Patient: Male, age 52
A 52-year-old male was diagnosed with advanced colorectal cancer, with multiple metastases to the lungs, liver, and peritoneum. Histology revealed well-to-moderately differentiated adenocarcinoma, in which the KRAS and NRAS mutation tests were negative and microsatellite instability was stable, but the BRAF V600E mutation was positive. In his medical history, he had received an allogeneic BMT from his elder sister for severe aplastic anemia 33 years ago. As preparative therapy prior to BMT, the patient received total lymph node irradiation (7.5 Gy) and cyclosporine at 50 mg/kg for four days. Only the bilateral lung apices were involved in the irradiated field, but no pulmonary changes suggestive of radiation pneumonitis were noted thereafter. He experienced a grade 1 skin rash as an acute graft-versus-host disease (GVHD) symptom after BMT, which disappeared clinically without treatment; however, a skin biopsy performed several months later showed pathological findings suspicious of chronic GVHD. During follow-up, there was no worsening of GVHD at the skin or other sites, including interstitial pneumonia, and the patient received no immunosuppressive agents at the time of diagnosis of colon cancer. He had no history of smoking or known allergies. The patient had received two doses of COVID-19 vaccine manufactured by Moderna 9 and 10 months prior to the diagnosis of colorectal cancer and polymerase chain reaction (PCR) test for COVID-19 was negative multiple times during the DILD treatment. The vaccination history other than COVID-19 was unknown. He had type 2 diabetes and used long-acting insulin. Because the sigmoid colon tumor invaded the left ureter and lower gastrointestinal endoscope could not pass through the primary site, the patient underwent transverse colostomy for colon obstruction due to the tumor. Before receiving chemotherapy, the patient experienced a severe cough due to lung metastasis but had no respiratory distress, with a pulse oxygen saturation (SpO2) of 95% in room air. Chest computed tomography (CT) showed multiple pulmonary nodules, but no abnormal findings suggesting accumulative lung damage such as fibrosis ( Figure 1 ). All screening tests including blood cultures for bacterial infections and serological examinations for viral infections were negative. One month after surgery, 1st-line chemotherapy with FOLFIRI (5-fluorouracil [FU] bolus 400 mg/m2 + leucovorin 400 mg/m2 + irinotecan 150 mg/m2 followed by 5-FU 2400 mg/m2 in a 46-hour infusion) + bevacizumab (5 mg/kg) with palonosetron hydrochloride and dexamethasone as prophylactic anti-emetic therapy was started. He developed a fever without myelosuppression on day 6; however, the bacterial culture was negative, and there was no new lung infiltration on chest radiography. Naproxen (600 mg/day) was administered for the noninfectious fever, which quickly resolved. He was discharged from the hospital in a good general condition and received a second course of chemotherapy at our outpatient clinic with no severe adverse events. On day 15 of the second course of chemotherapy, the patient had no dyspnea. However, because his SpO2 was 92% in room air, the patient was admitted for oxygen demand. A CT scan showed no apparent tumor growth, but there were slight bilateral ground-glass shadows ( Figure 2 ). A bronchoscopy was performed on the same day. There were no abnormalities in the endotracheal lumen such as apparent redness, edema, or neoplastic lesions; bronchoalveolar lavage (BAL) was performed in the middle lobe, and a biopsy of the peripheral lung was performed in the lower lobe of the right lung. The pathology showed that there was only fibrosis around the tumor as a tumor environment, and there was no obvious fibrosis in the background lungs consistent with the CT findings ( Supplementary Figure 1 ). Bacterial and fungal cultures and PCR tests for pneumocystis jirovecii DNA and cytomegalovirus (CMV) DNA of the BAL fluid were negative. Pathology of the lung biopsy showed pulmonary metastasis of the colon cancer and no apparent findings of inflammation. Serum lactate dehydrogenase (LDH) and KL-6 levels were within the normal ranges, and the betaD-glucan test was negative. The white blood cell count was 2,740/muL, neutrophil count 1,140/muL, and lymphocyte count 880/muL. The interferon-gamma release assay for tuberculosis was negative. Differential diagnoses were interstitial pneumonitis or atypical pneumonia. The clinical course after onset of DILD is summarized in the  Supplementary Figure 2 . There were no apparent clinical manifestations of chronic GVHD around the time of DILD. As his respiratory status was stable, the antimicrobial agent levofloxacin was initiated. Four days after admission, the patient's respiratory status was stable. However, at night on day 5, the cough and dyspnea worsened and the oxygen demand increased. CT examination revealed expanded bilateral interstitial infiltrations ( Figure 3 ). The white blood cell count was 6,260/muL, neutrophil count 5,440/muL, and lymphocyte count 720/muL, and the KL-6 level was mildly elevated (531 U/ml). On day 6, methylprednisolone (1 g/day) and piperacillin-tazobactam (4.5 g q6hr) were administered. Thereafter, the patient's respiratory condition improved rapidly, and the shadows in the bilateral lung fields disappeared on day 21 after starting steroid therapy ( Figure 4 ). The steroid dose was gradually decreased and steroid administration was switched to oral prednisolone 30 mg/day after day 22. The prednisolone dose was reduced to 20 mg/day on day 33 after starting steroid treatment, and the patient was scheduled to be discharged. Immediately before discharge on day 39, the patient complained of abdominal pain. Abdominal CT revealed a retroperitoneal hematoma and pseudoaneurysm in the anterior superior pancreatic duodenal artery. Because bleeding from the metastasis near the pancreatic head was suspected, the patient was transferred to a tertiary hospital, where intra-arterial embolization was performed. During the intervention, oral prednisolone was maintained at the same dose, and the patient returned to our hospital immediately after the intervention. On day 43, the lung infiltration reappeared. On day 44, steroid pulse therapy with methylprednisolone (500 mg/day) and piperacillin-tazobactam (4.5 g q6hr) was resumed. The methylprednisolone dose was tapered to 125 mg/day on day 47. On day 49, nasal high-flow therapy was initiated because oxygen demand increased. On the same day, intravenous cyclosporine (150 mg/day) was started after consultation with a hematologist, and methylprednisolone (500 mg/day) was retried. On day 51, laboratory tests reported the levels of aspartate aminotransferase (32 U/L), alanine transaminase (53 U/L), alkaline phosphatase (351 U/L), gamma-glutamyl transpeptidase (236 U/L), and total bilirubin (3.0 mg/dL). Considering the possibility of exacerbation of sepsis, an antifungal agent, micafungin (100 mg/day), was administered to treat all infectious diseases. On day 53, because serum CMV antigenemia tested on day 51 was positive (Cytomegalovirus antigen positive cell count was 200-206 positive cells per two slides, CMV IgG was > 250 AU/mL, CMV IgM INDEX was 1.04, absolute lymphocyte count was 280/muL), ganciclovir (500 mg/day) was added in combination with other antibiotics. The measurements of the same blood sample showed that the white blood cell count was 22,740/muL, neutrophil count 22,060/muL, lymphocyte count 280/muL, LDH 654 U/L, creatinine kinase 22 U/L, CRP 3.89 mg/dL, and betaD-glucan test was negative. Unfortunately, the patient eventually died of respiratory and hepatic failure 56 days after starting the steroid therapy.
Keywords: bone marrow transplantation (bmt), colorectal cancer, drug-induced interstitial lung disease (dild), graft-versus-host disease (gvhd), irinotecan, late-onset non-infectious pulmonary complication (lonipc)
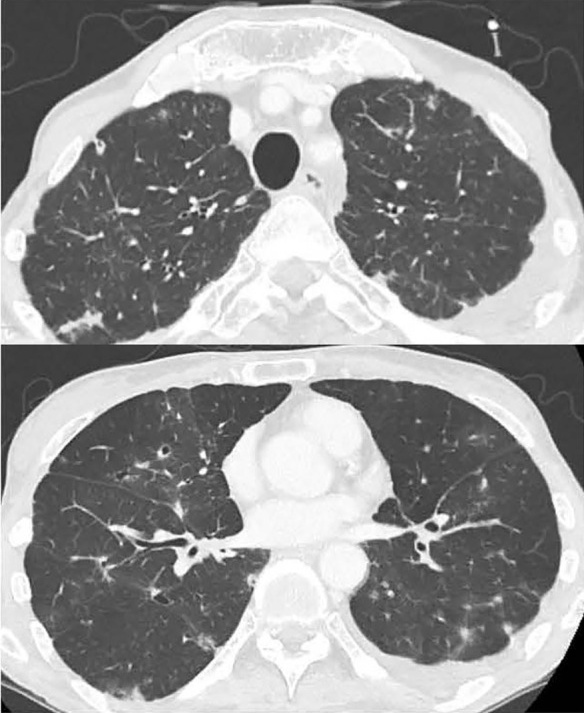
Image caption: Chest CT showing the improvement in bilateral lung interstitial infiltrate shadows on day 21 of steroid treatment.